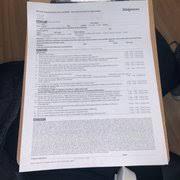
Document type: Invoice